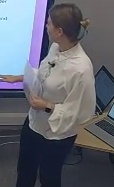
Транскрипция: Gut, gut, gut. Okay, Sasse, gut.
Категория: Педагогические действия
Подкатегория: Оценивает ответ (похвала)
Описание действия: Ученица дает правильный ответ на вопрос, который еще не был пройден и учитель ее хвалит
Контекст и комментарии: Контекст ДО: ученики выполняли групповое задание. Результат после: Ученице было приятно что ее знания были были отмечены. Педагогический эффект: Така похвала может подтолкнуть учеников самостоятельно изучать предмет сверх учебного плана